Identify and extract the amount in words, amount in numbers, payee name, cheque date, and bank name from the image.
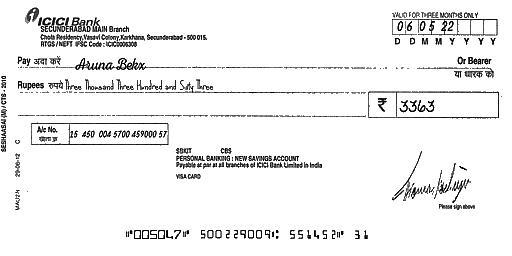
amt_in_words: Three Thousand Three Hundred and Sixty Three
amt_in_figures: 3363
payee_name: Aruna Bekx
bank_name: ICICI Bank
cheque_date: 06/05/22